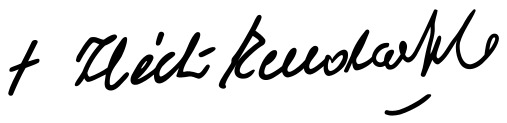
Signature of: héctor rueda hernández